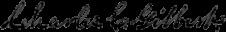
Signature of: charles champion gilbert